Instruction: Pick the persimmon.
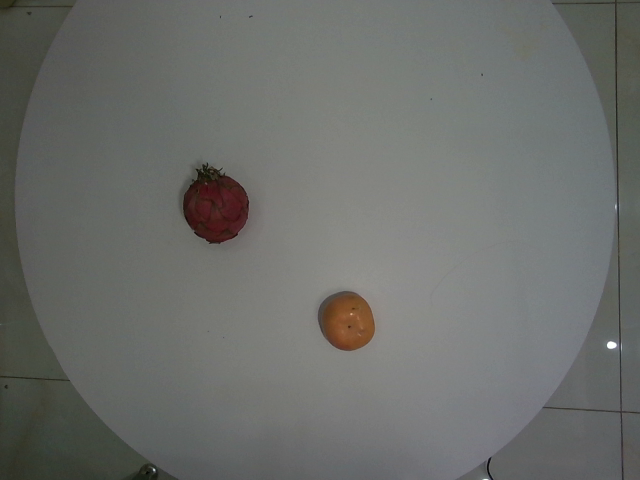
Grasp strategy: vertical